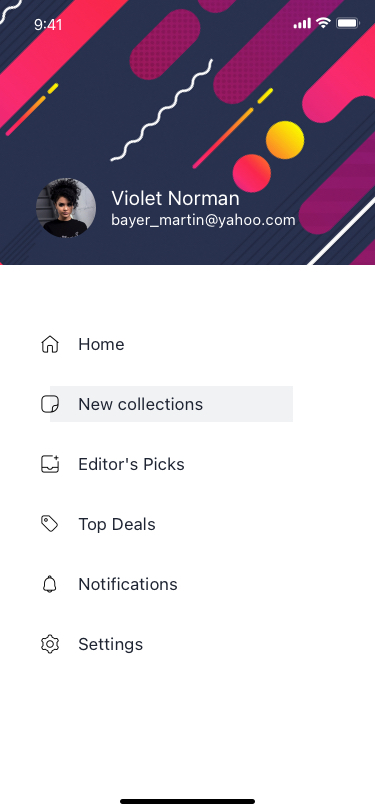
Text in this UI design:
Violet Norman
Home
New collections
Editor's Picks
Top Deals
Notifications
Settings
bayer_martin@yahoo.com